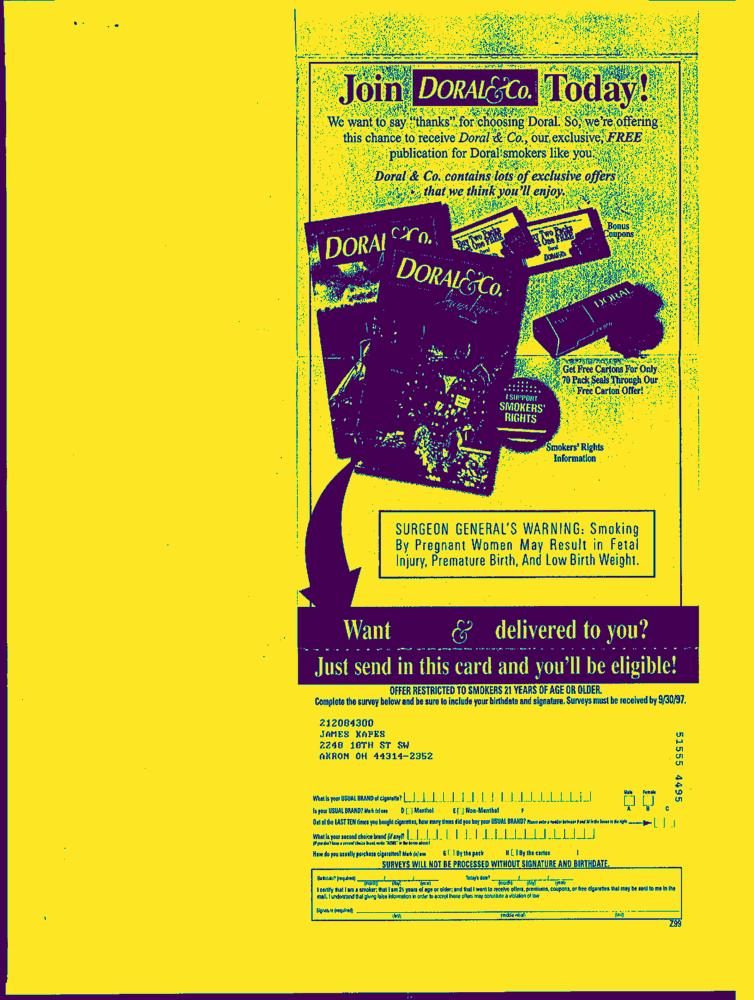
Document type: Hand-Written